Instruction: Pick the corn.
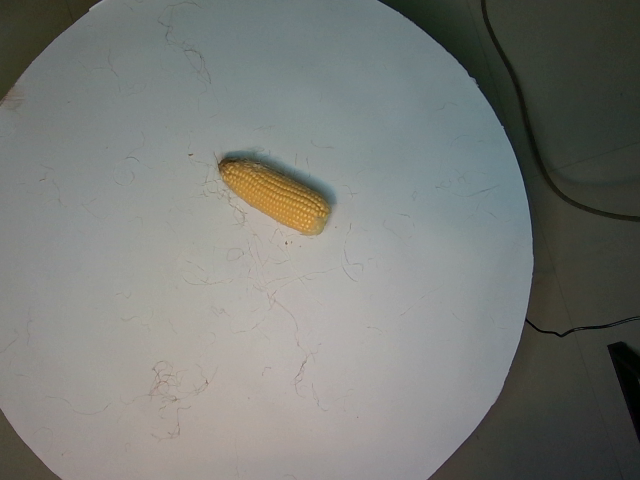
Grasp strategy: vertical